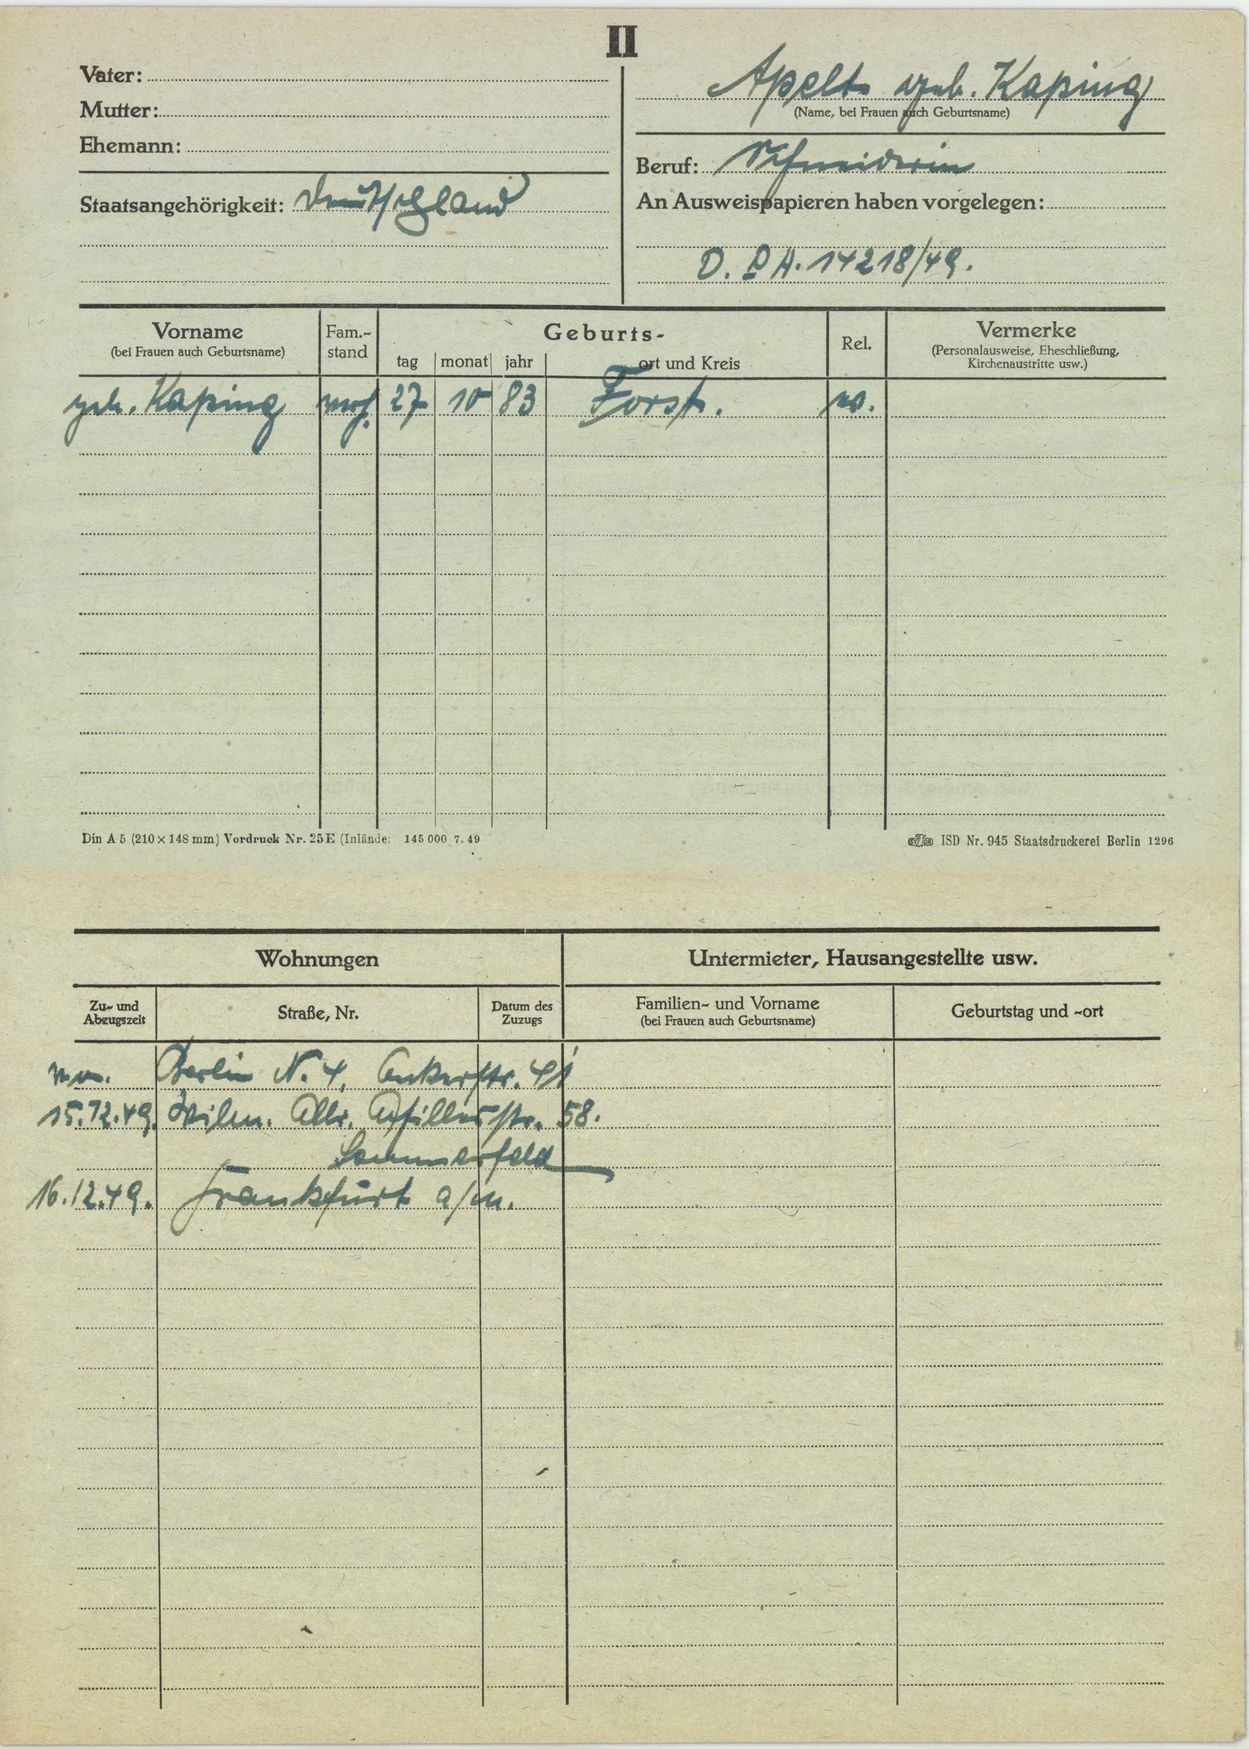
Apelt geb. Kaping